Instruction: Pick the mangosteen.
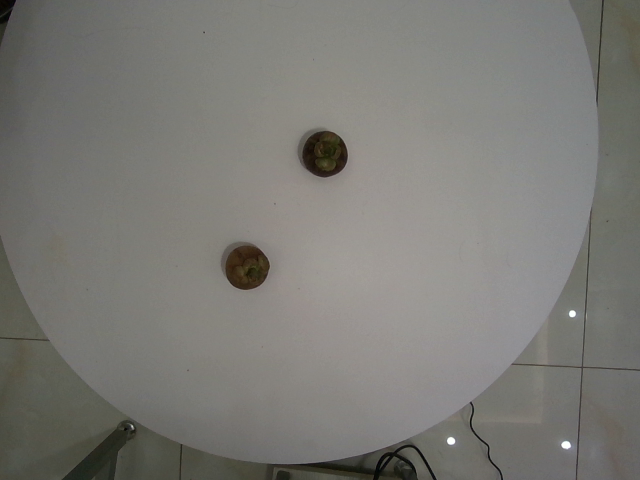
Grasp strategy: vertical